Question: What is the estimated tax bill amount according to the document?
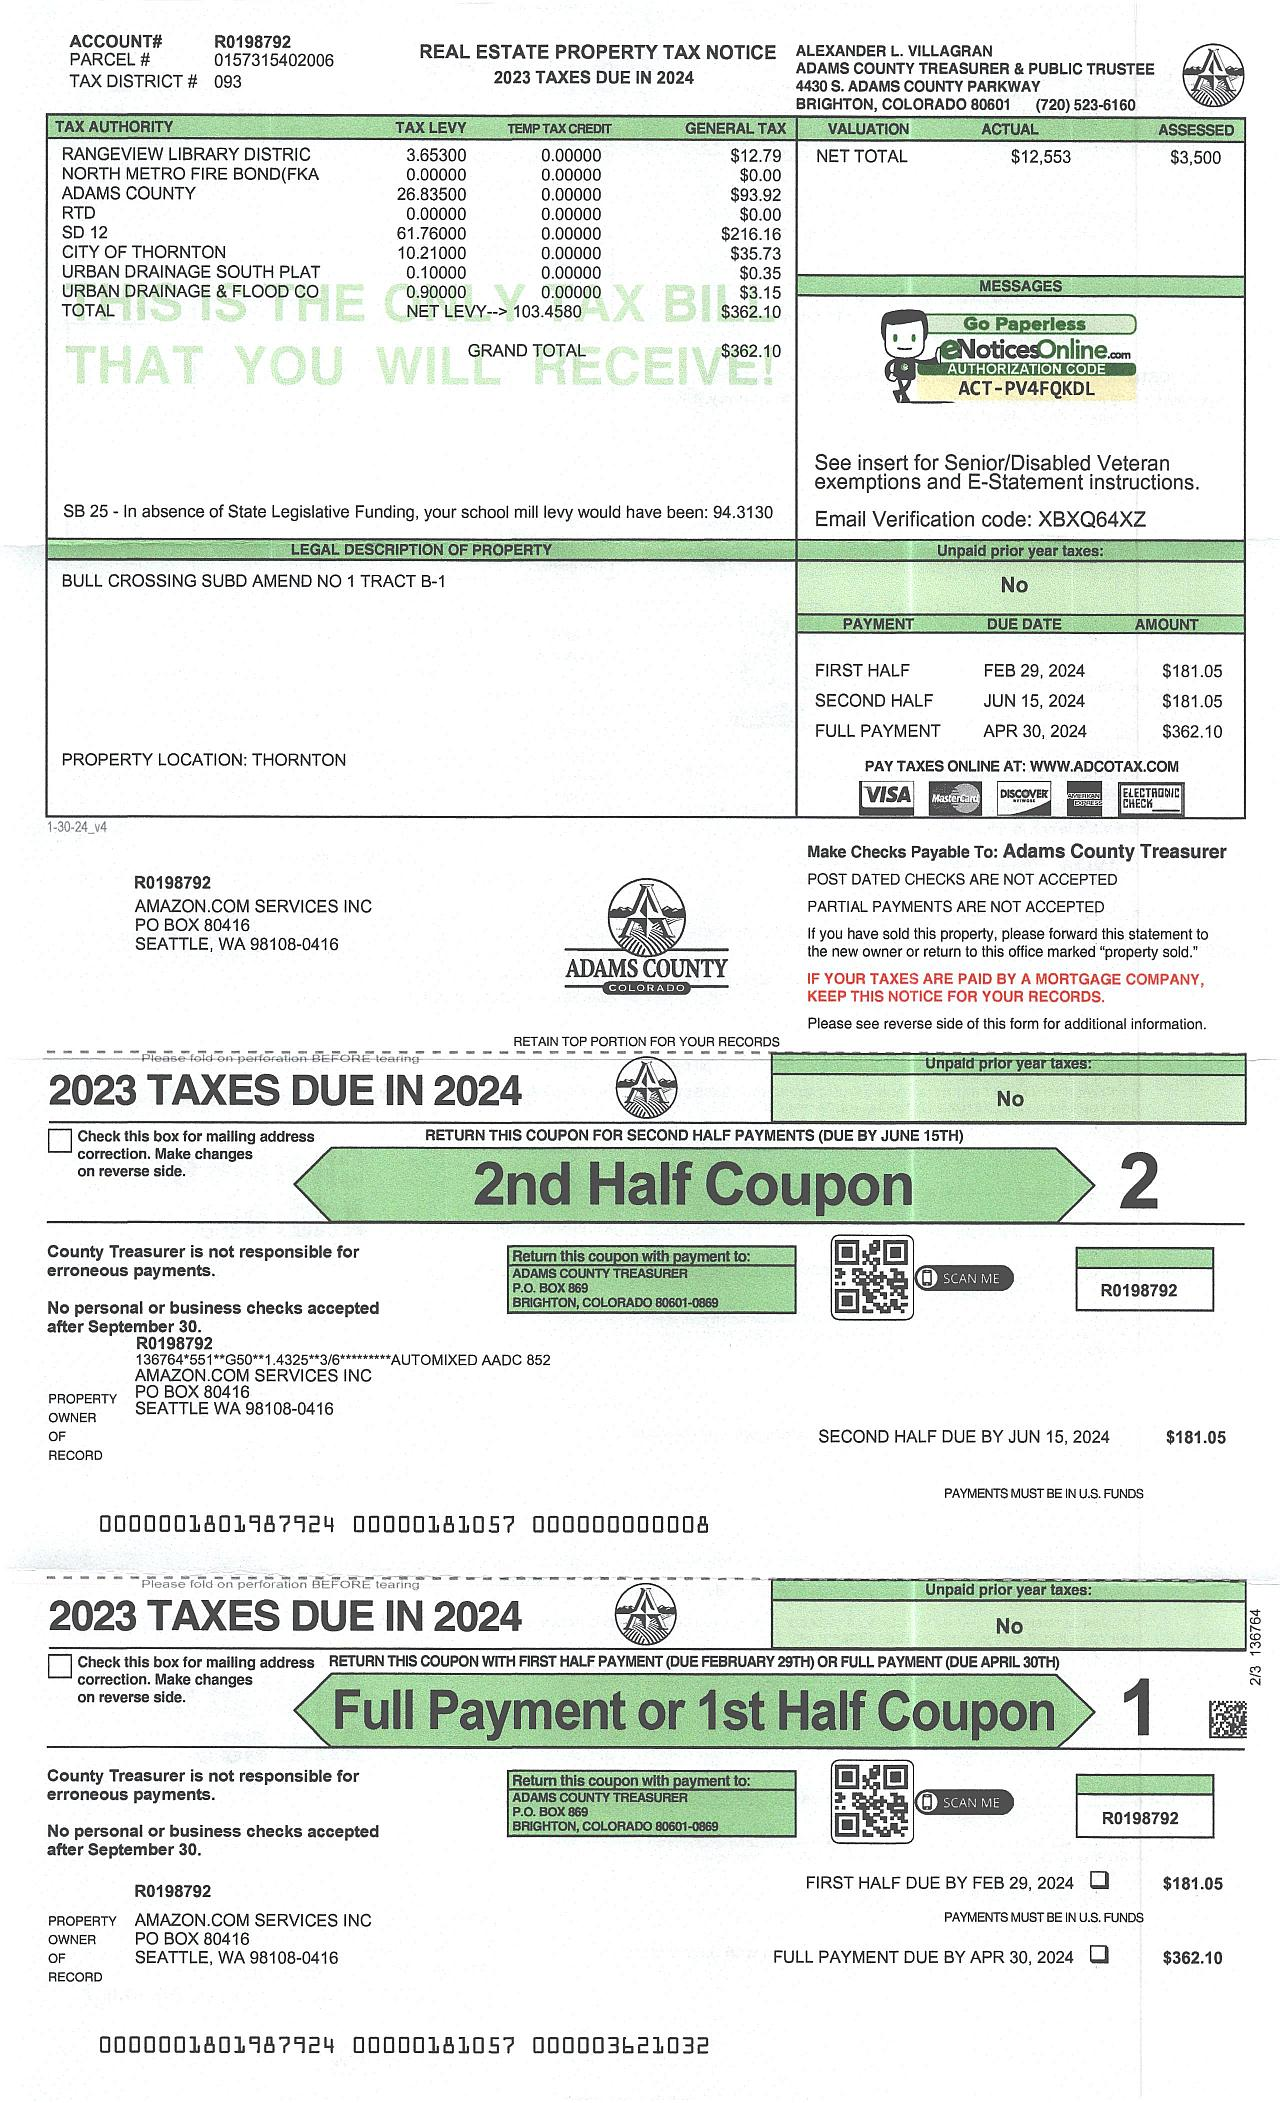
Answer: "$362.10 "